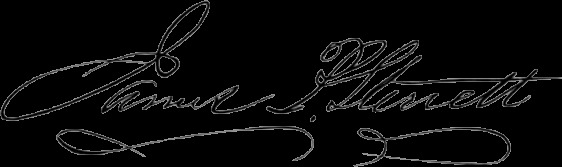
Signature of: james sterrett